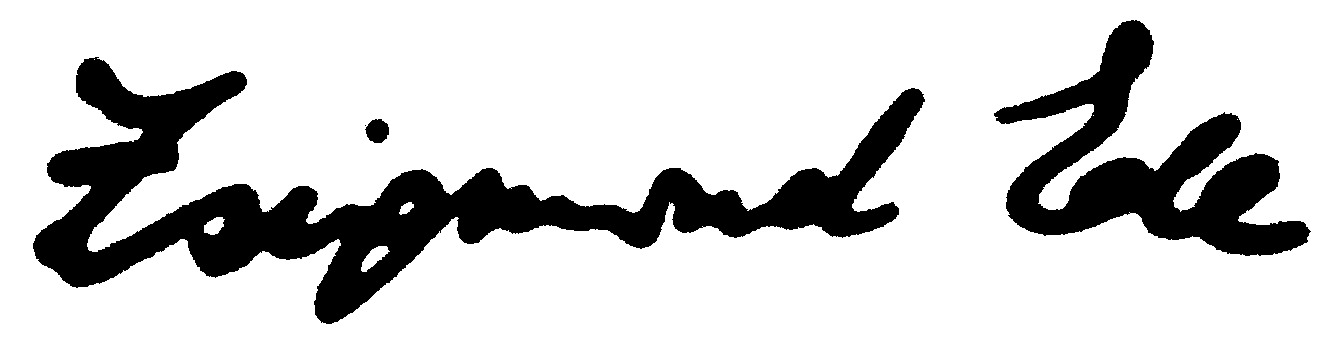
Signature of: ede zsigmond